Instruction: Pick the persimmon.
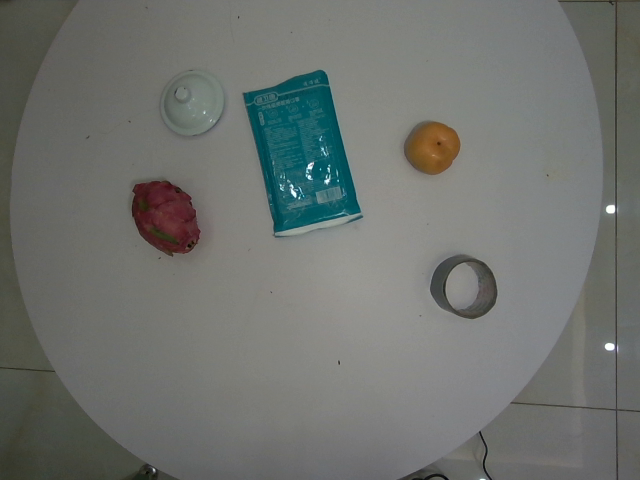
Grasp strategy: vertical